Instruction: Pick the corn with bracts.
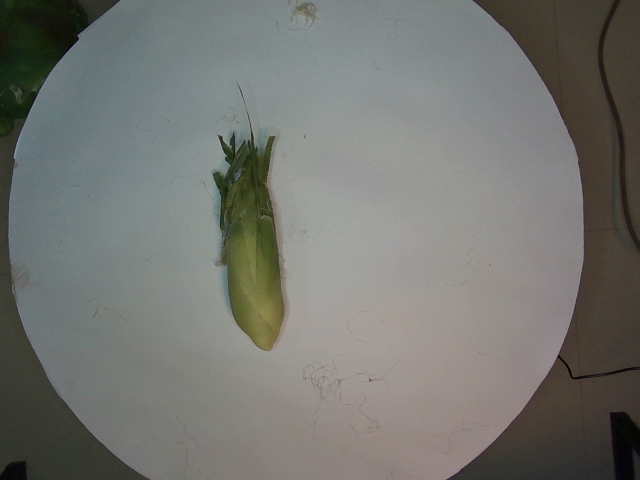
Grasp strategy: vertical